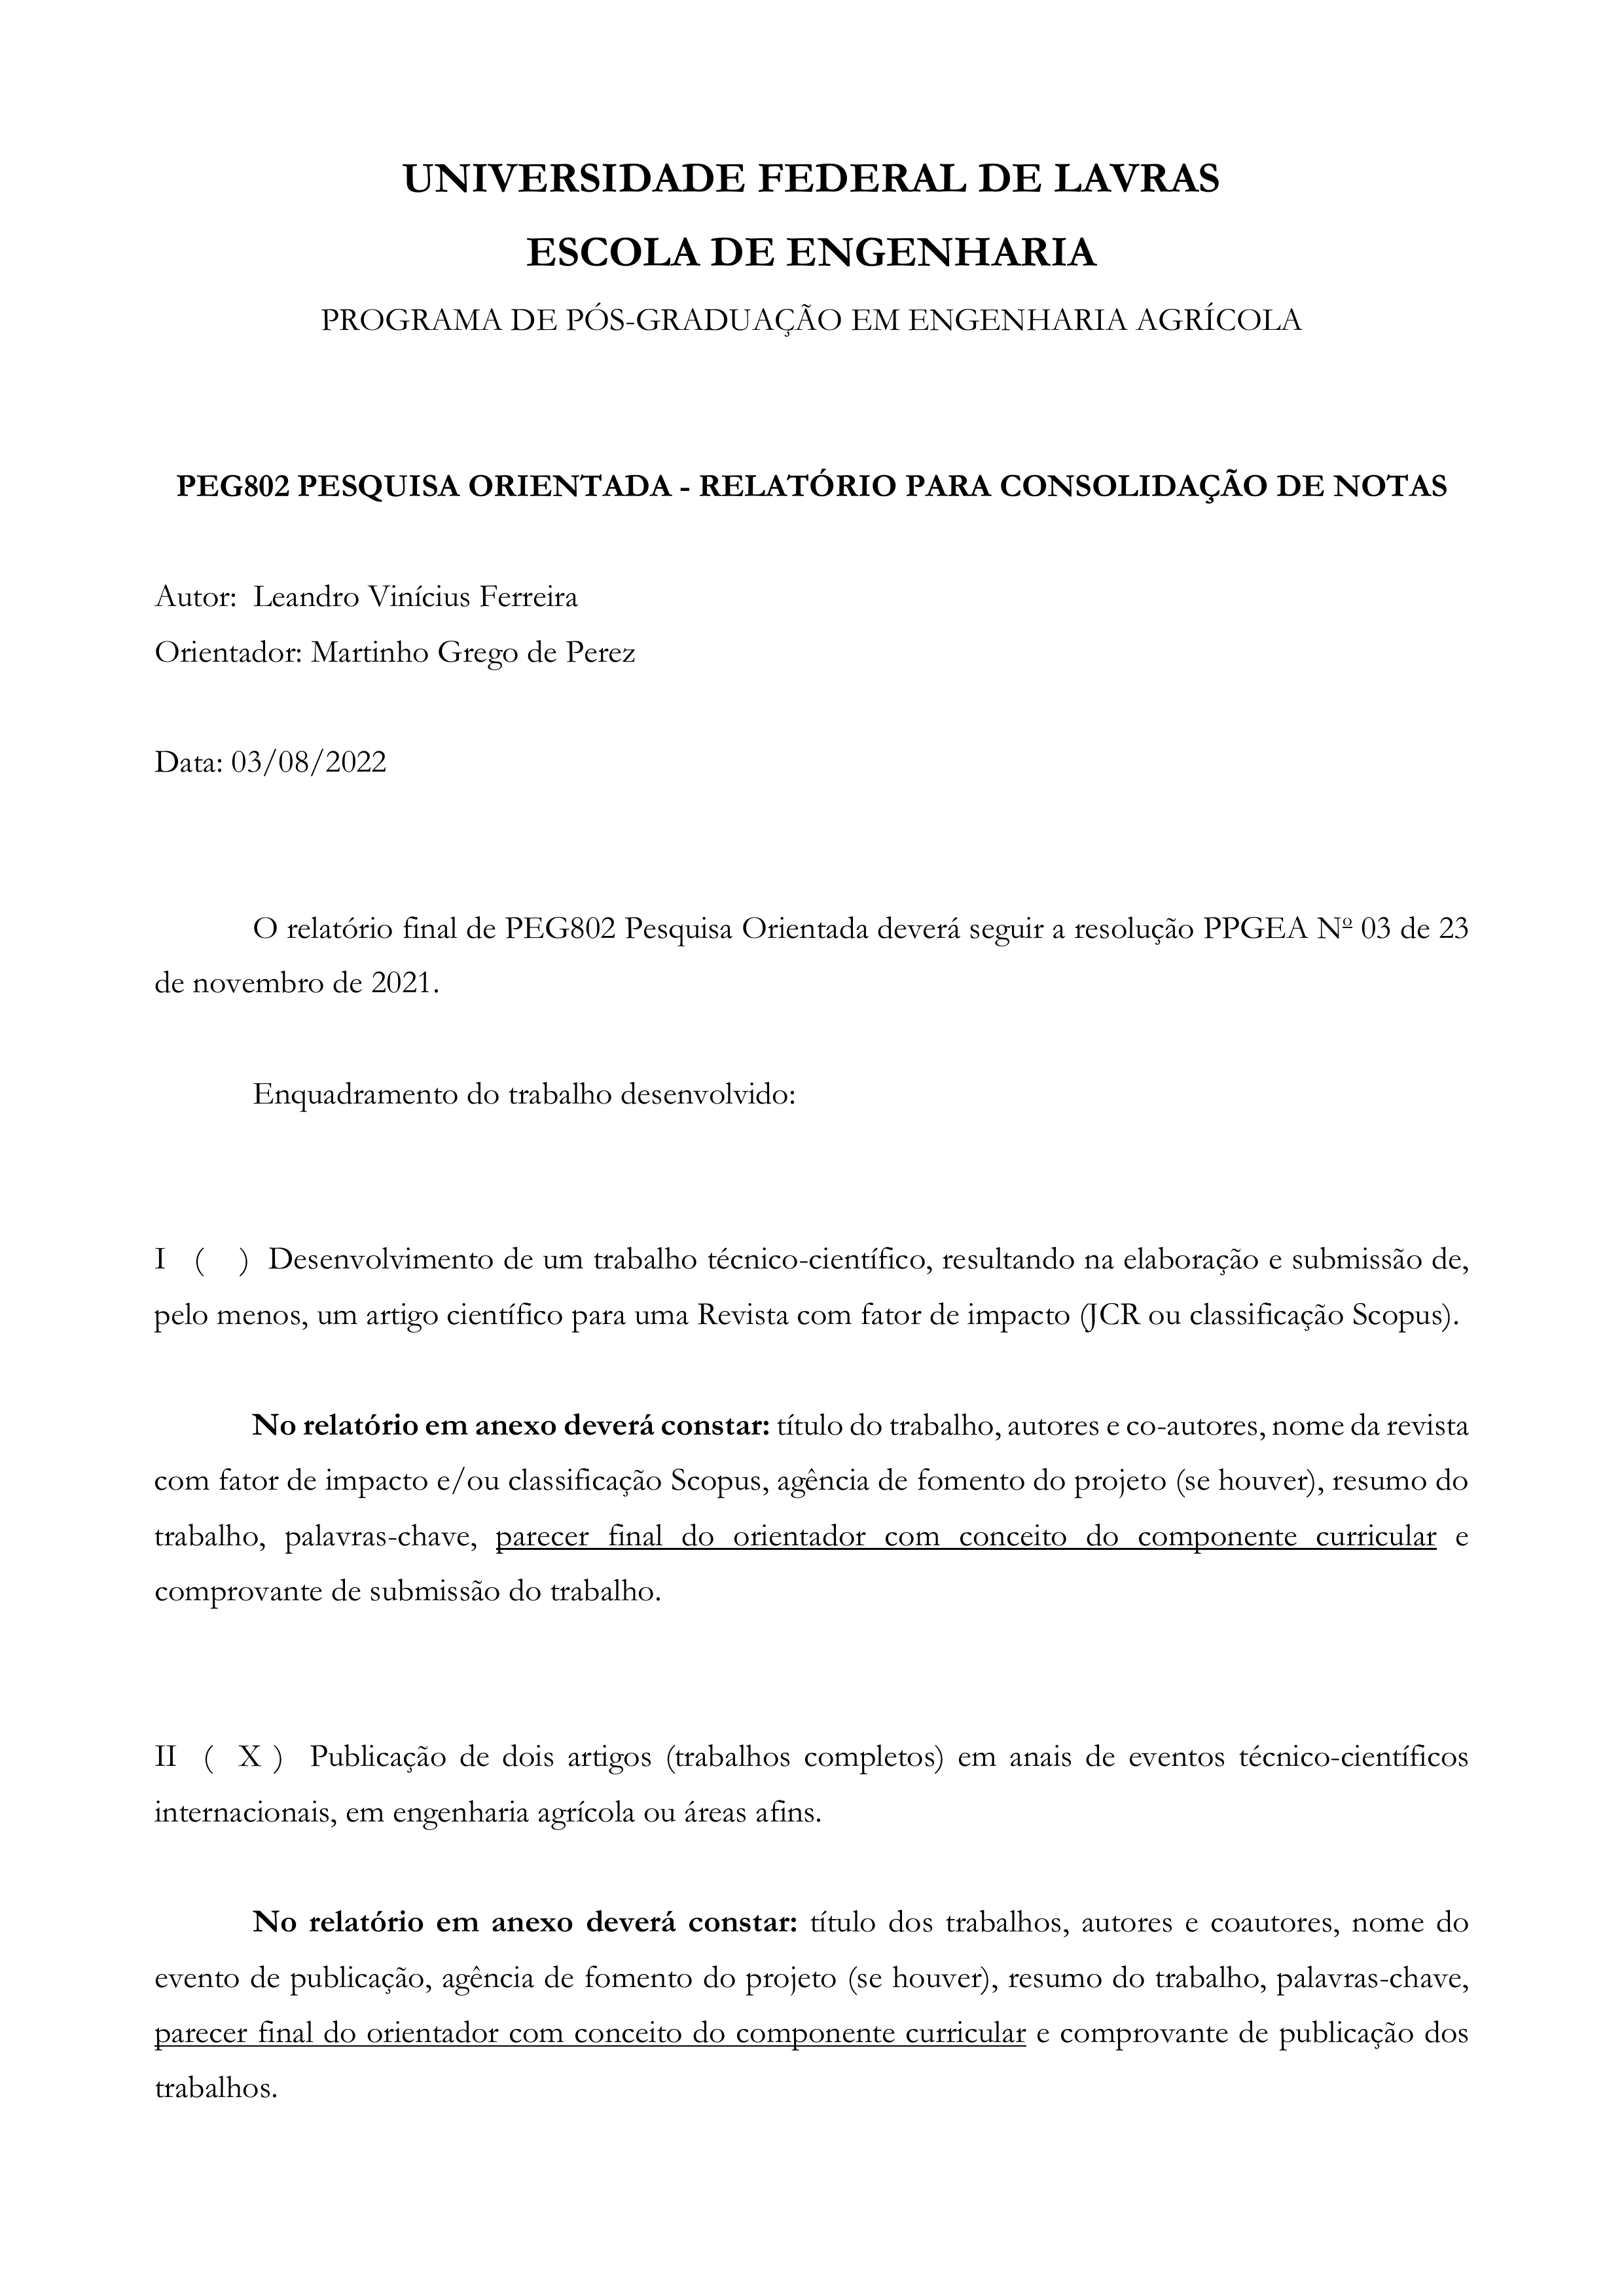
UNIVERSIDADE FEDERAL DE LAVRAS
ESCOLA DE ENGENHARIA
PROGRAMA DE POS-GRADUACAO EM ENGENHARIA AGRICOLA
PEG802 PESQUISA ORIENTADA - RELATÓRIO PARA CONSOLIDAÇÃO DE NOTAS
Autor:
Leandro Vinícius Ferreira
Orientador:
Martinho Grego de Perez
Data:
03/08/2022
O relatório final de PEG802 Pesquisa Orientada deverá seguir a resolução PPGEA Nº 03 de 23 de novembro de 2021.
Enquadramento do trabalho desenvolvido:
I () Desenvolvimento de um trabalho técnico-científico, resultando na elaboração e submissão de, pelo menos, um artigo científico para uma Revista com fator de impacto (JCR ou classificação Scopus).
II Publicação de dois artigos (trabalhos completos) em anais de eventos técnico-científicos internacionais, em engenharia agrícola ou áreas afins.
(X)
No relatório em anexo deverá constar: titulo do trabalho, autores e co-autores, nome da revista com fator de impacto e/ou classificação Scopus, agência de fomento do projeto (se houver), resumo do trabalho, palavras-chave, parecer final do orientador com conceito do componente curricular e comprovante de submissão do trabalho.
No relatório em anexo deverá constar: título dos trabalhos, autores e coautores, nome do evento de publicação, agência de fomento do projeto (se houver), resumo do trabalho, palavras-chave, parecer final do orientador com conceito do componente curricular e comprovante de publicação dos trabalhos.